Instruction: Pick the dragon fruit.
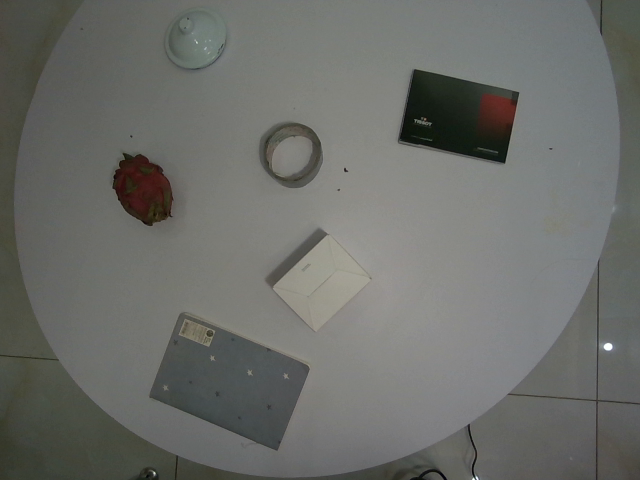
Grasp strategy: vertical